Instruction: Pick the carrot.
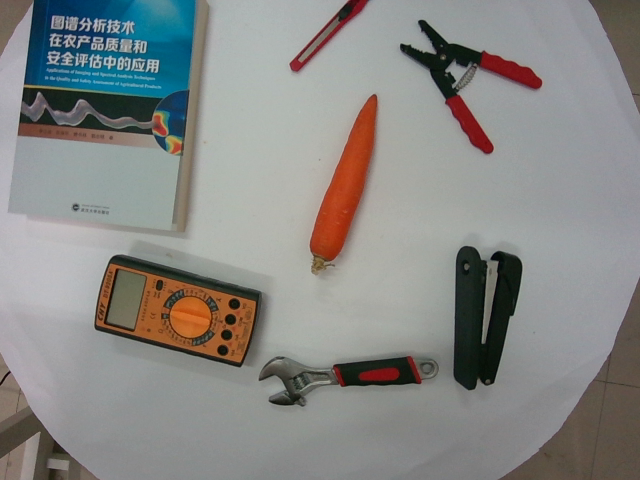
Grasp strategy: vertical